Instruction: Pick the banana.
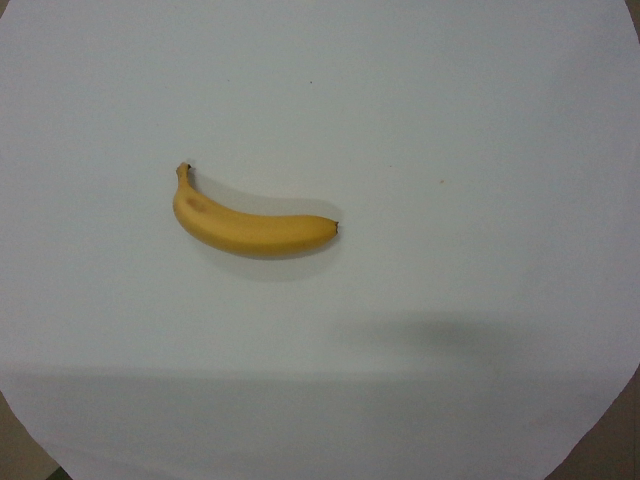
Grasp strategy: vertical